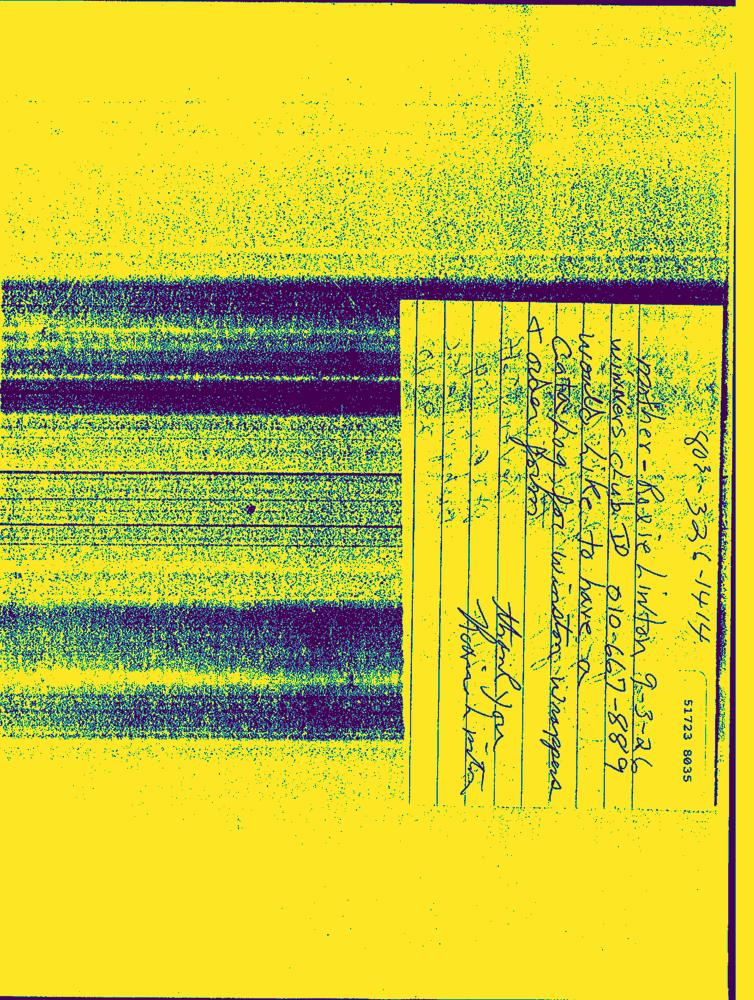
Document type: Hand-Written